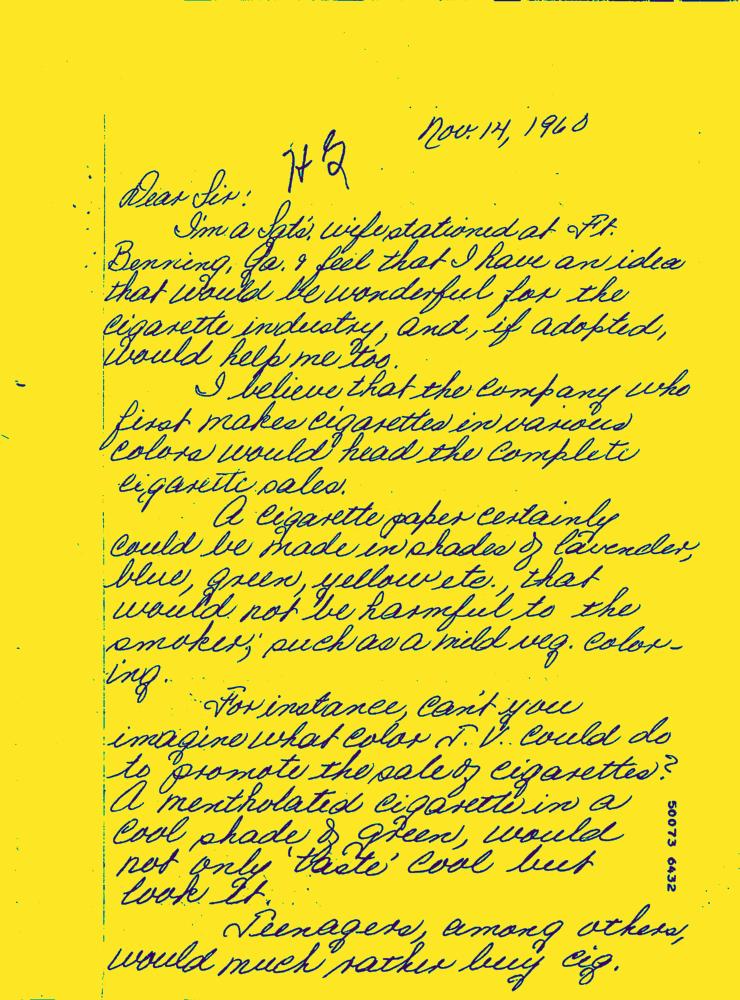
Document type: Hand-Written